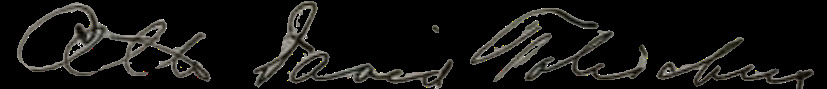
Signature of: otto d tolischus